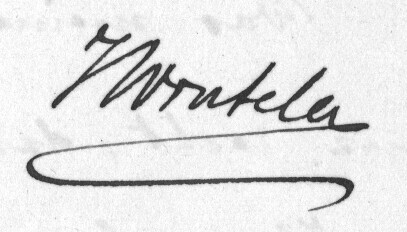
Signature of: jost winteler